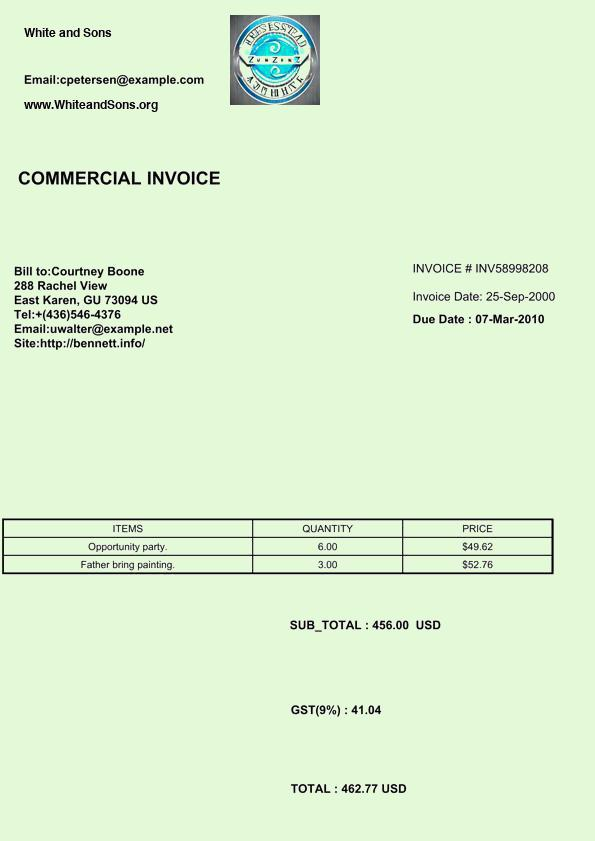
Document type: Invoice